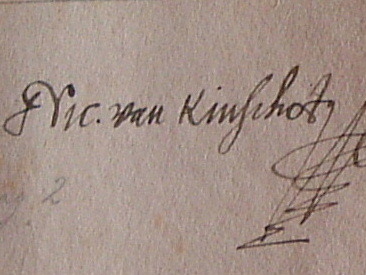
Signature of: nicolaas van kinschot